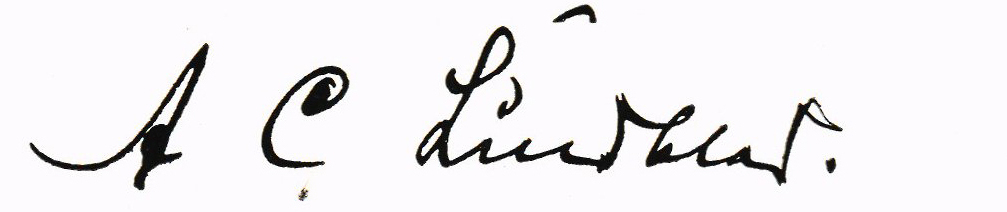
Signature of: anders lindblad